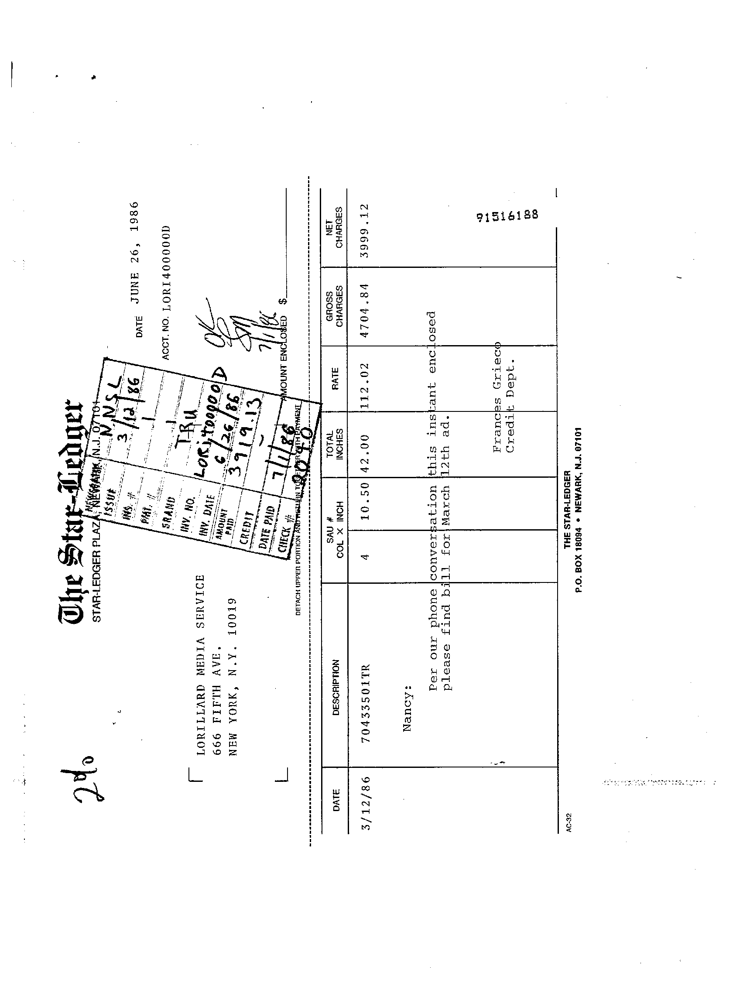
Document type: Invoice